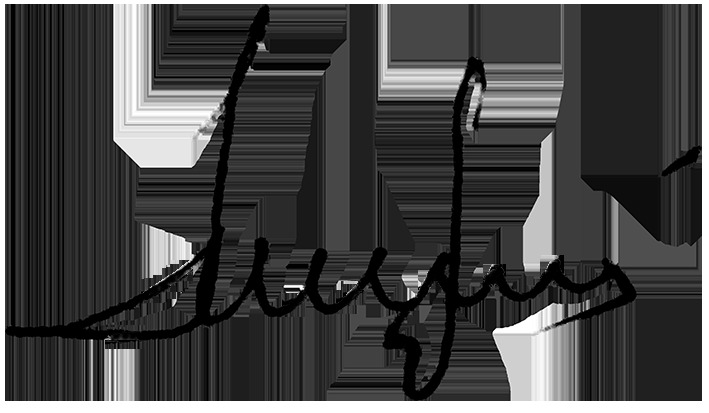
Signature of: mykoła szweć